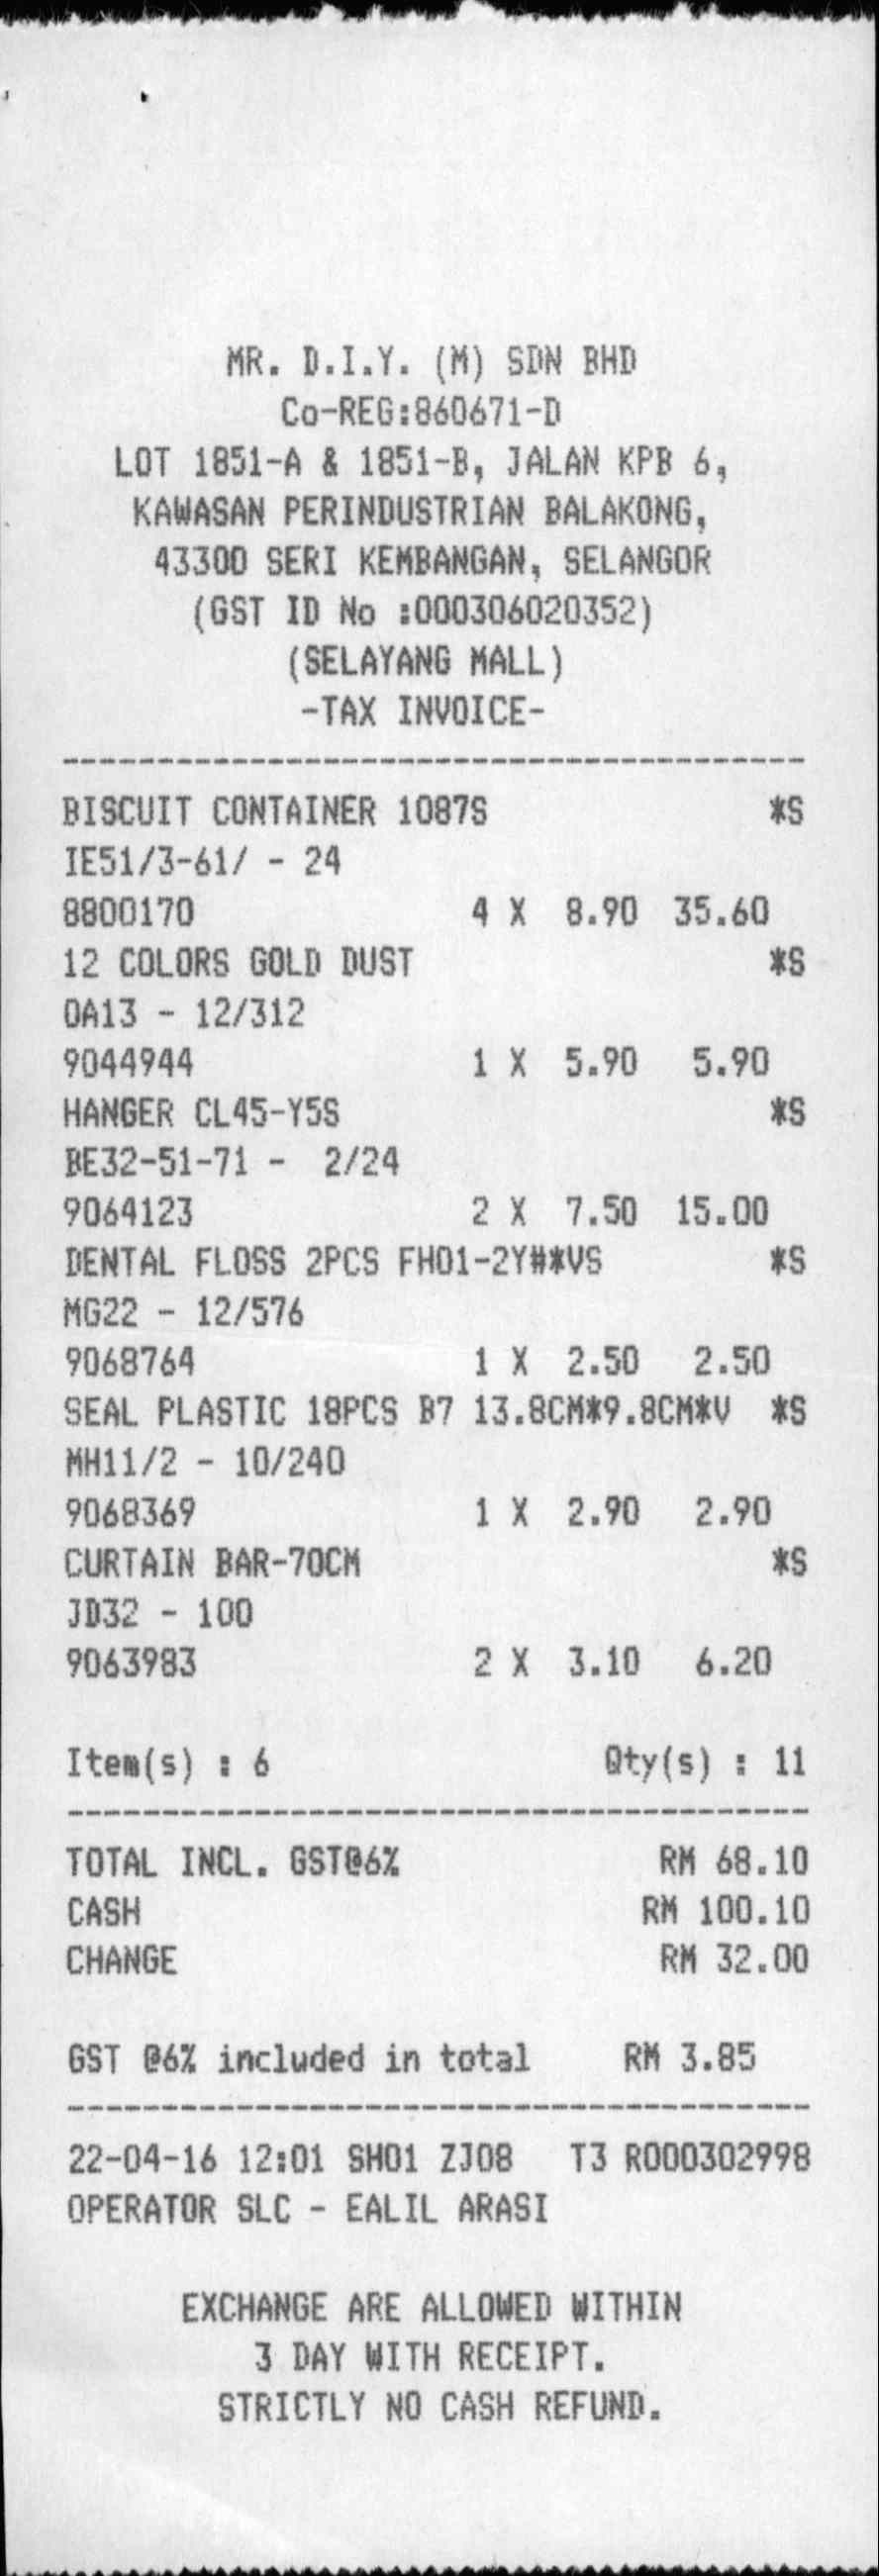
MR. D.I.Y. (M) SDN BHD
CO-REG:860671-D
LOT 1851-A & 1851-B, JALAN KPB 6,
KAWASAN PERINDUSTRIAN BALAKONG,
43300 SERI KEMBANGAN, SELANGOR
(GST ID NO :000306020352)
(SELAYANG MALL)
-TAX INVOICE-
BISCUIT CONTAINER 1087S
IE51/3-61/ - 24
8800170
12 COLORS GOLD DUST
OA13 - 12/312
9044944
HANGER CL45-Y5S
BE32-51-71 -
9064123
DENTAL FLOSS 2PCS FH01-2Y#*VS
MG22 - 12/576
9068764
SEAL PLASTIC 18PCS B7 13.8CM*9.8CM*V
MH11/2 - 10/240
9068369
CURTAIN BAR-70CM
JD32 - 100
9063983
ITEM(S) : 6
4 X
1 X
2 X
1 X
1 X
2 X
*S
*S
*S
*S
*S
*S
QTY(S) : 11
TOTAL INCL. GST@6%
CASH
CHANGE
GST @6% INCLUDED IN TOTAL
RM 68.10
RM 100.10
RM 32.00
RM 3.85
22-04-16 12:01 SH01 ZJ08
OPERATOR SLC - EALIL ARASI
EXCHANGE ARE ALLOWED WITHIN
3 DAY WITH RECEIPT.
STRICTLY NO CASH REFUND.
2/24
8.90
35.60
5.90
5.90
7.50
15.00
2.50
2.50
2.90
2.90
3.10
6.20
T3 R000302998